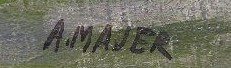
Signature of: antonín majer